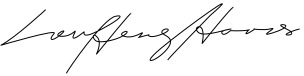
Signature of: lou henry hoover